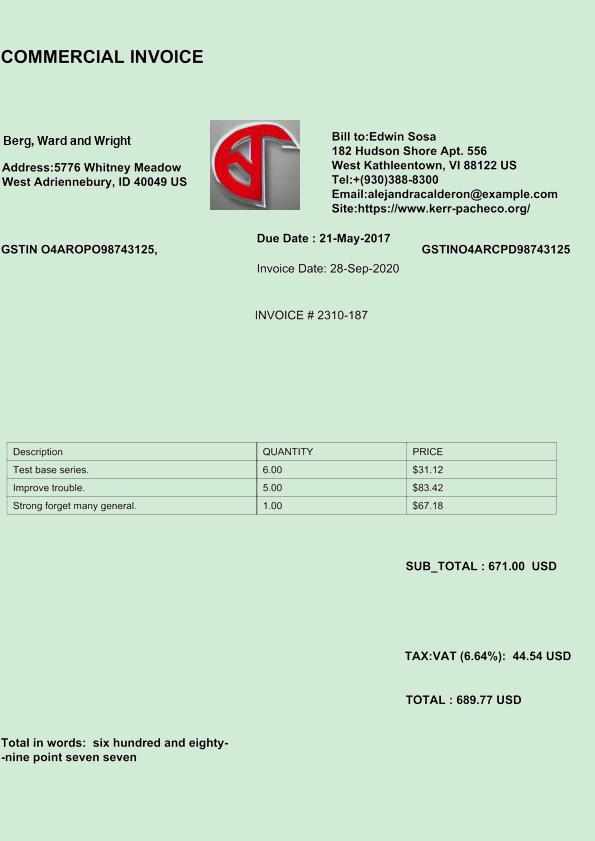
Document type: Invoice